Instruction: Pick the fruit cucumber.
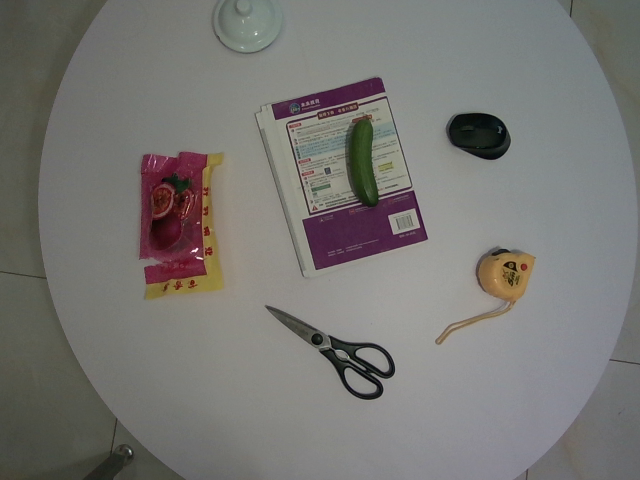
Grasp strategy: vertical